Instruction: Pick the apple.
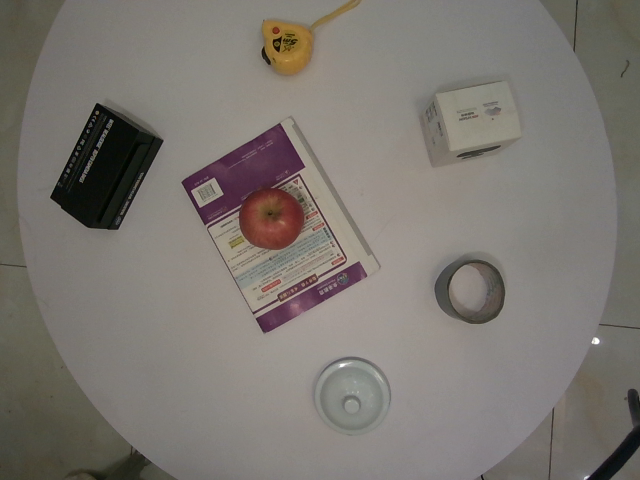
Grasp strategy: vertical